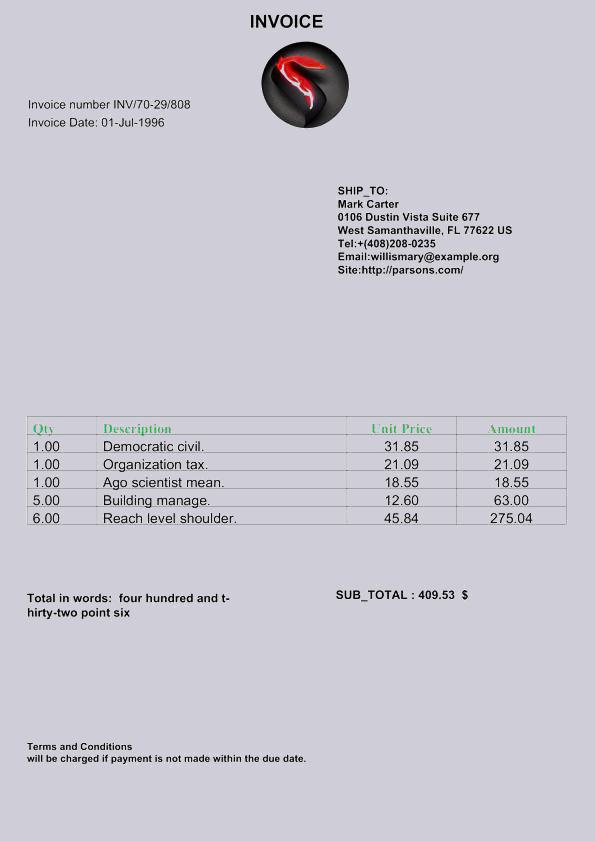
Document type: Invoice